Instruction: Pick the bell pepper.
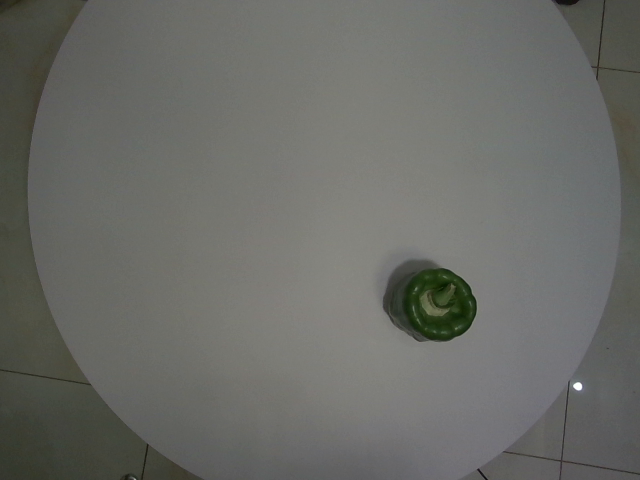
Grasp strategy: vertical